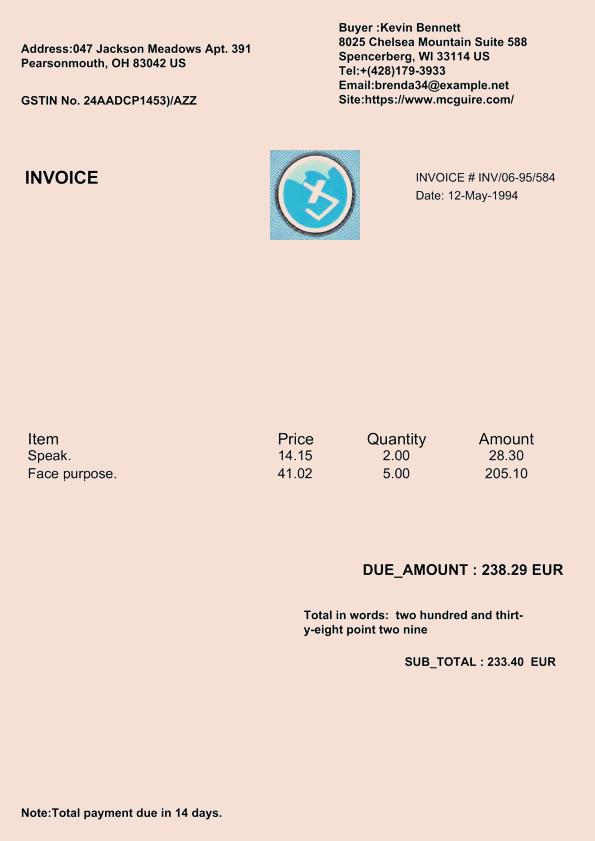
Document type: Invoice